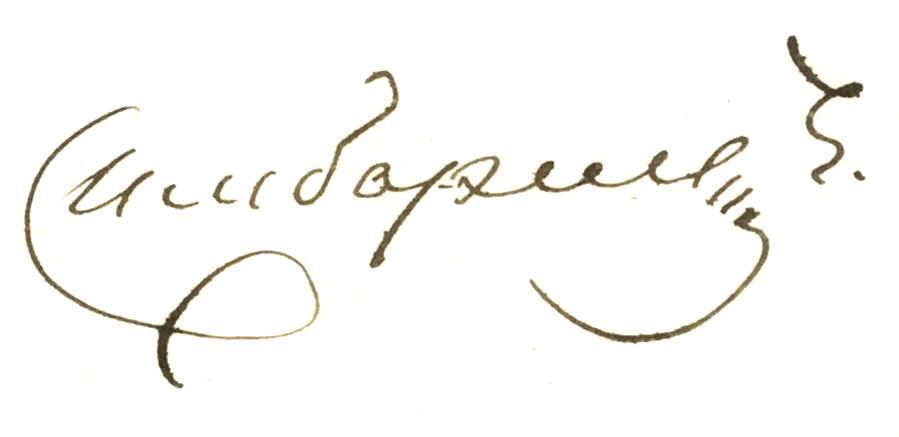
Signature of: andrzej szymborski